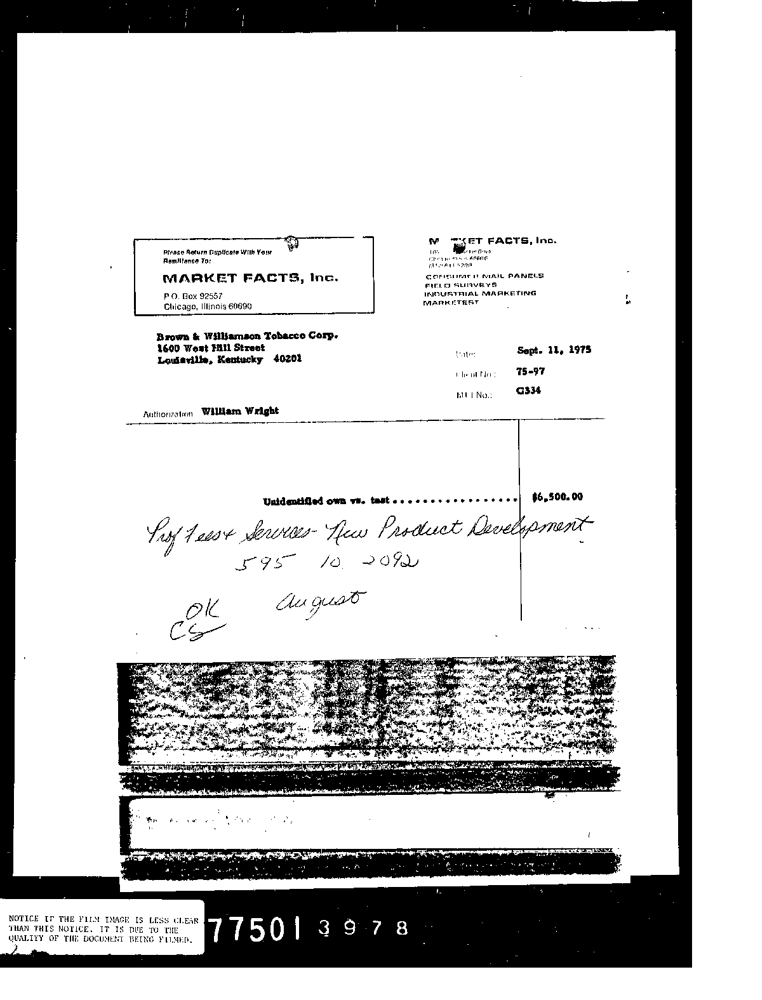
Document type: Invoice